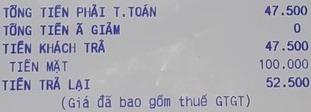
TỔNG TIỀN PHẢI T.TOÁN 47.500
TỔNG TIỀN Ă GIẢM 0
TIỀN KHÁCH TRẢ 47.500
TIỀN MẶT 100.000
TIỀN TRẢ LẠI 52.500
(Giá đã bao gồm thuế GTGT)